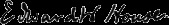
Signature of: edward howard house